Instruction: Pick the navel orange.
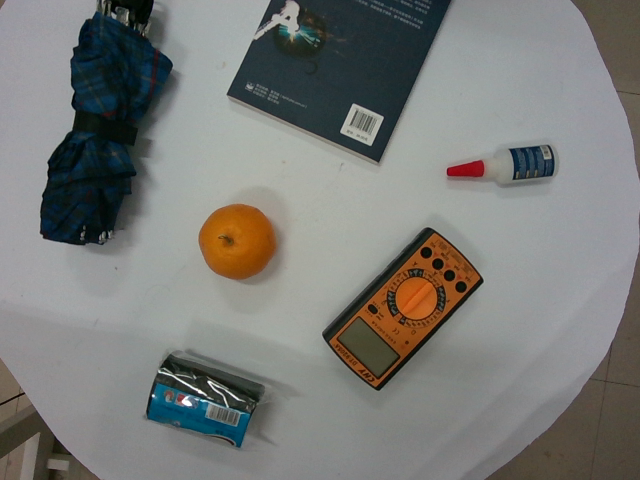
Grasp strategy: vertical